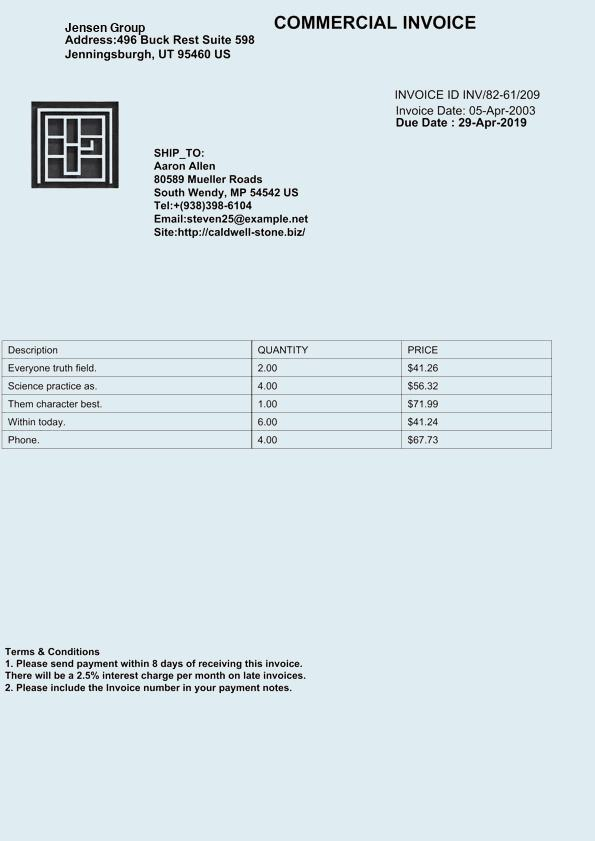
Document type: Invoice